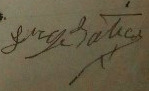
Signature of: jorge batica